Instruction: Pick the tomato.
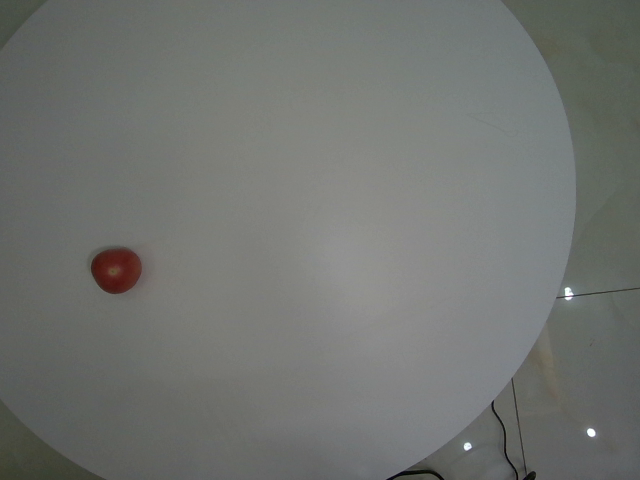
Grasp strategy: vertical